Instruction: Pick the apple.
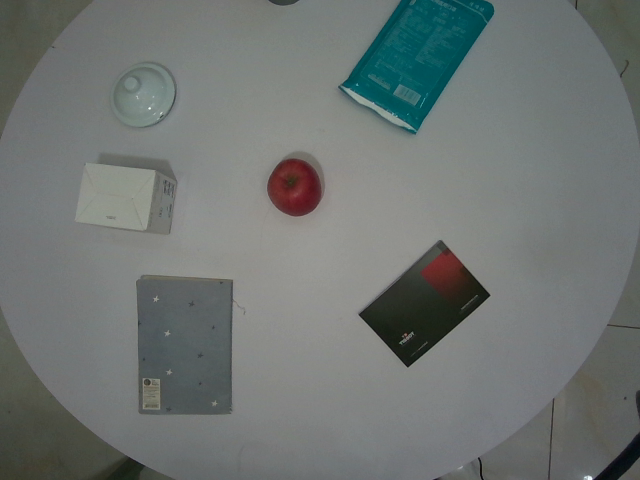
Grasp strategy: vertical